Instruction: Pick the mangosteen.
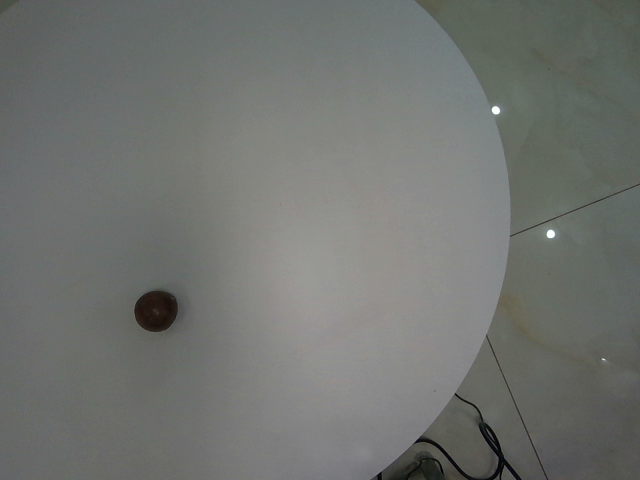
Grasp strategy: vertical